Question: What do the imaging results show?
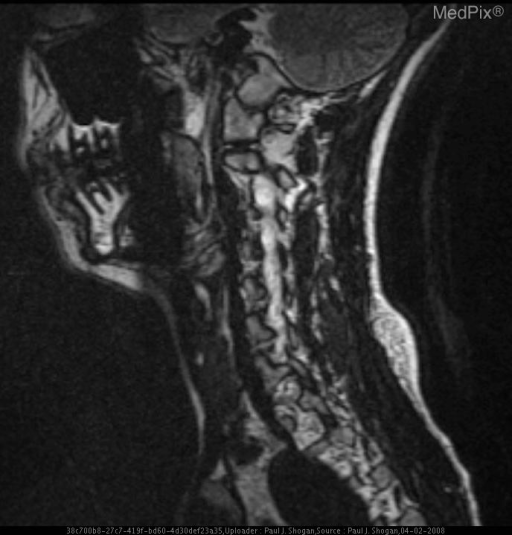
Answer: The imaging shows Occlusion of the right vertebral artery at the C1-2 level with subacute infarction of the right lateral medulla oblongata, and chronic infarction of the left flocculonodular lobe, as a result of traumatic chiropractic cervical manipulation. FIESTA 3D sagittal image of the right vertebral artery reveals loss of the normal T2 signal related flow void..